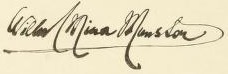
Signature of: wilhelmina fitzclarence